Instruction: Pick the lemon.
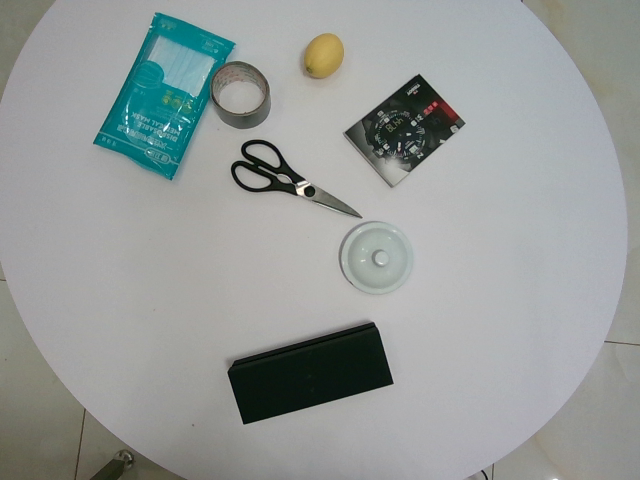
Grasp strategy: vertical